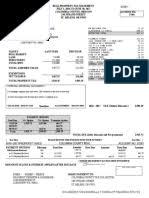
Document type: Invoice